Question: What type of tax is indicated in the document, personal property or real estate?
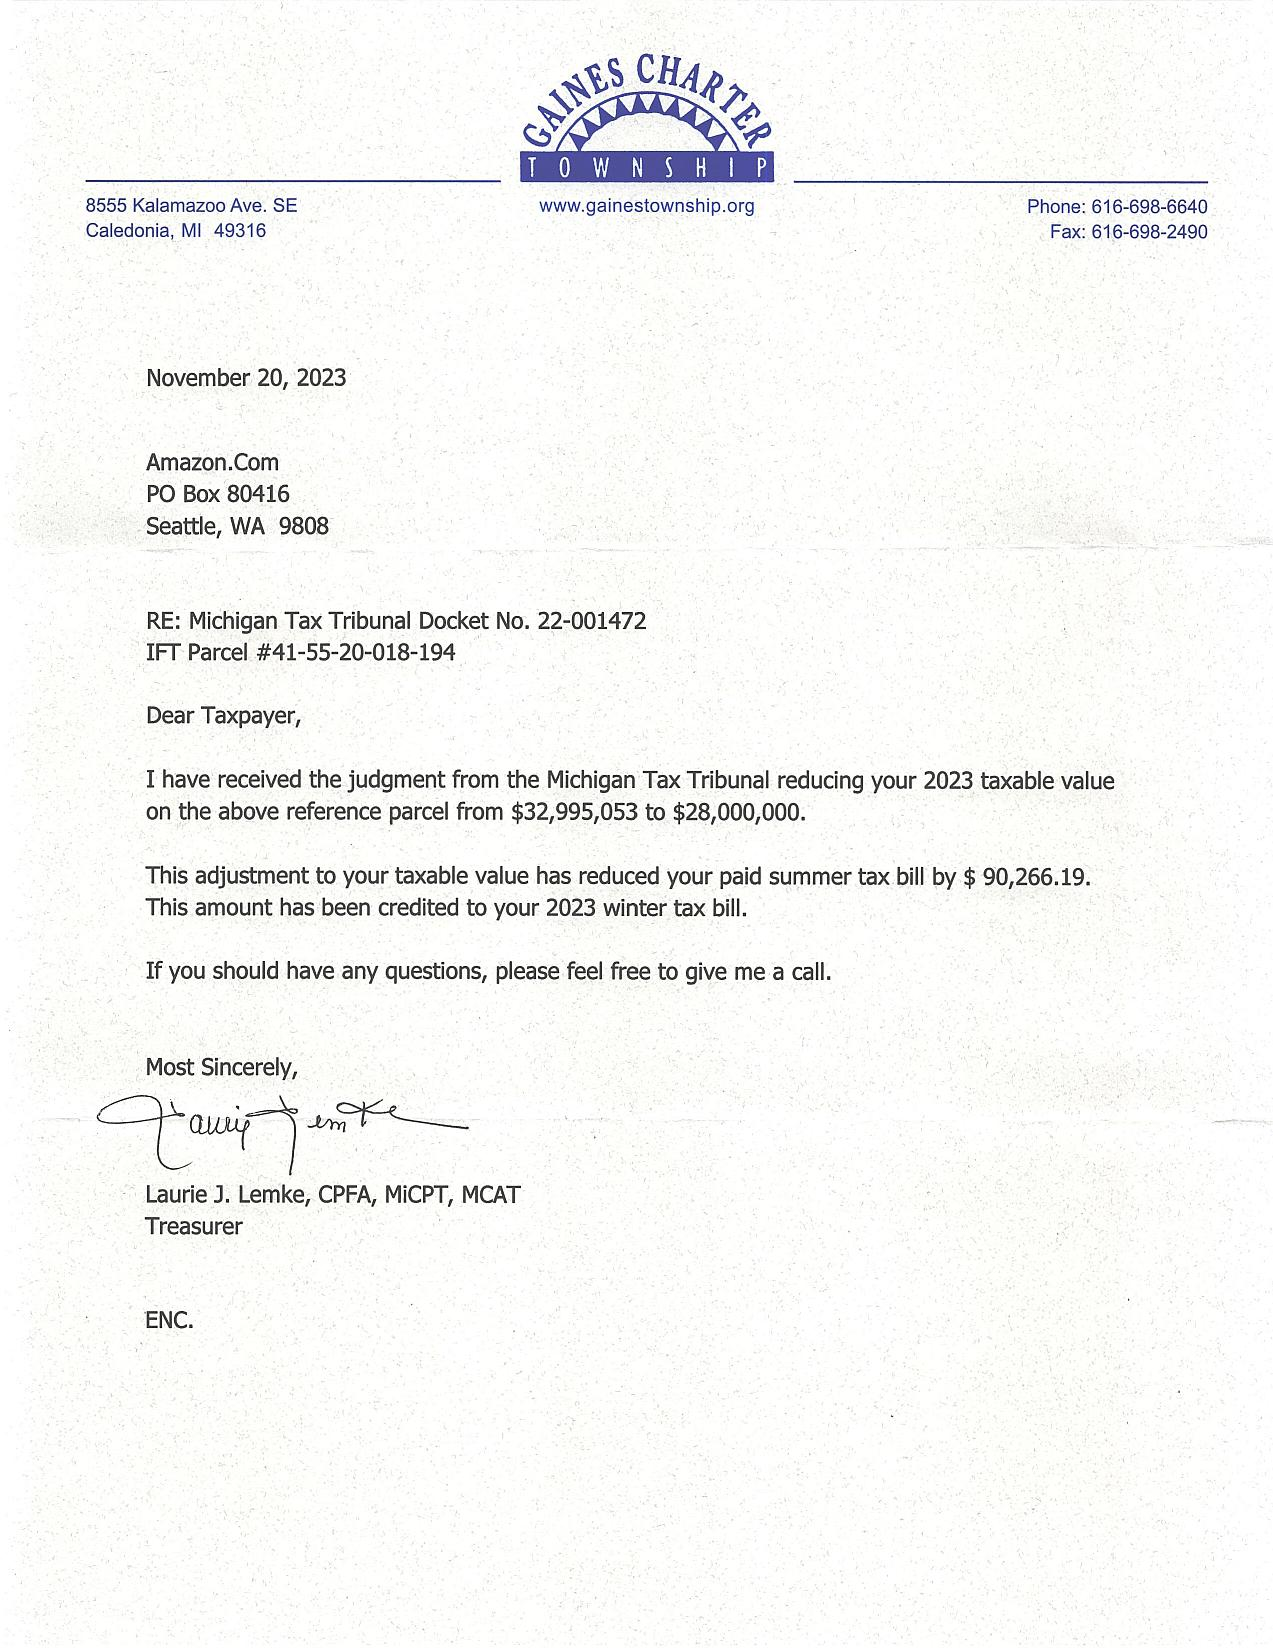
Answer: "Real Estate Tax"